Question: Explain the disease:
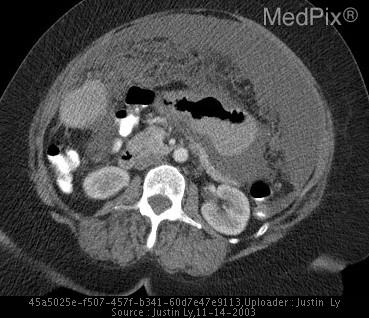
Answer: The disease is discussed as: Perintoneal Metastasis

-aka peritoneal carcinomatosis
-c/w intraabdominal/peritoneal spread of malignancy
-common: ovary (#1), stomach, colon
-less common: pancreas, uterus, bladder
-COPS differential: Colon, Ovary, Pancreas, Stomach
-can be a/w massive ascites
CT findings:
-loculated peritoneal fluid collections
-adnexal / ovarian cystic or soft tissue mass (Krukenberg’s tumor)
-thickening of mesenteric vessels
-“omental caking”=thickening of greater omentum, secondary to tumor-cell implantation, is followed by serosal invasion and proliferation within omental fat. Omental fat eventually replaced by tumor=soft tissue mass appearance
-“peritoneal studding”=small soft tissue nodular densities on peritoneal surface
-calcified peritoneal implants are seen with serous cystadenocarcinoma of ovary (up to 40% with late stage disease)
-“pseudomyxoma peritonei”-gelatinous material within peritoneum due to spread of mucin-secreting malignancy